Question: What type of tax is indicated in the document, personal property or real estate?
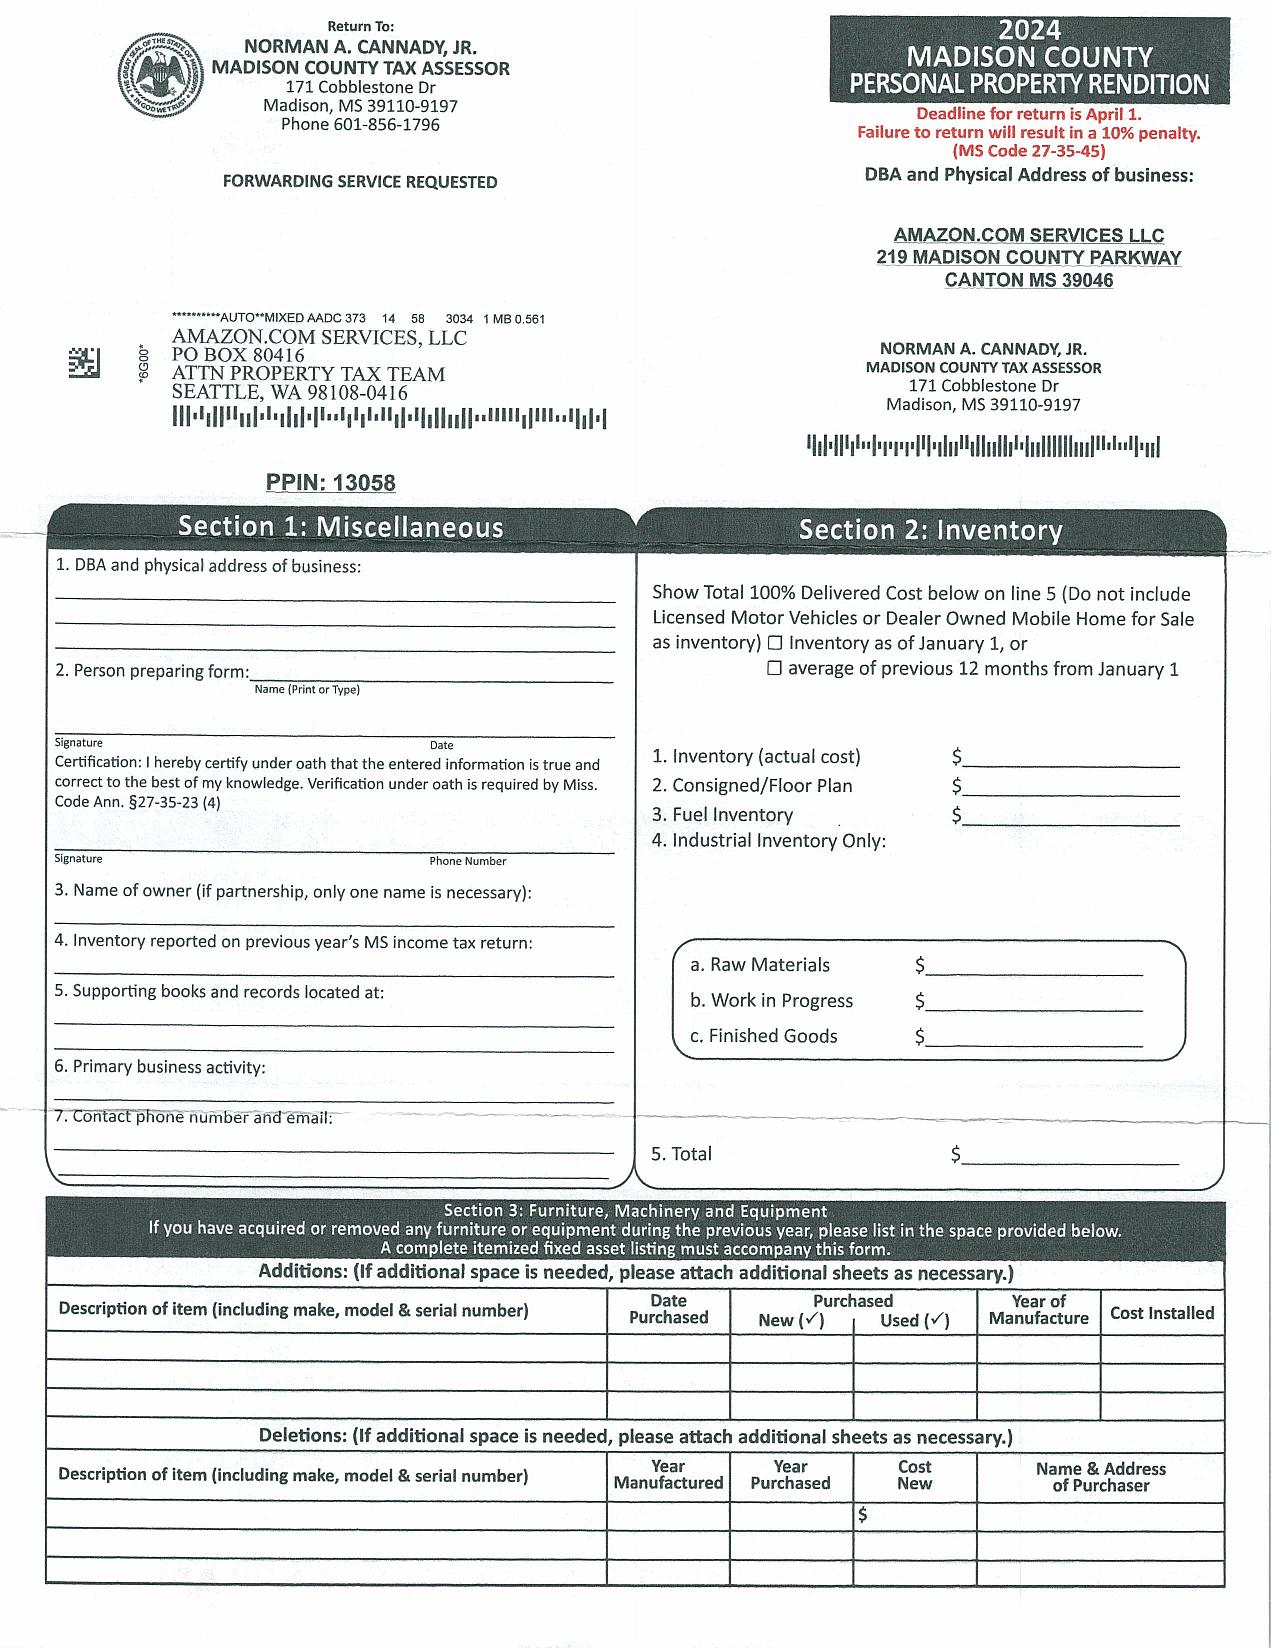
Answer: "Personal Property Tax"